Question: Can you provide the account number mentioned in the document?
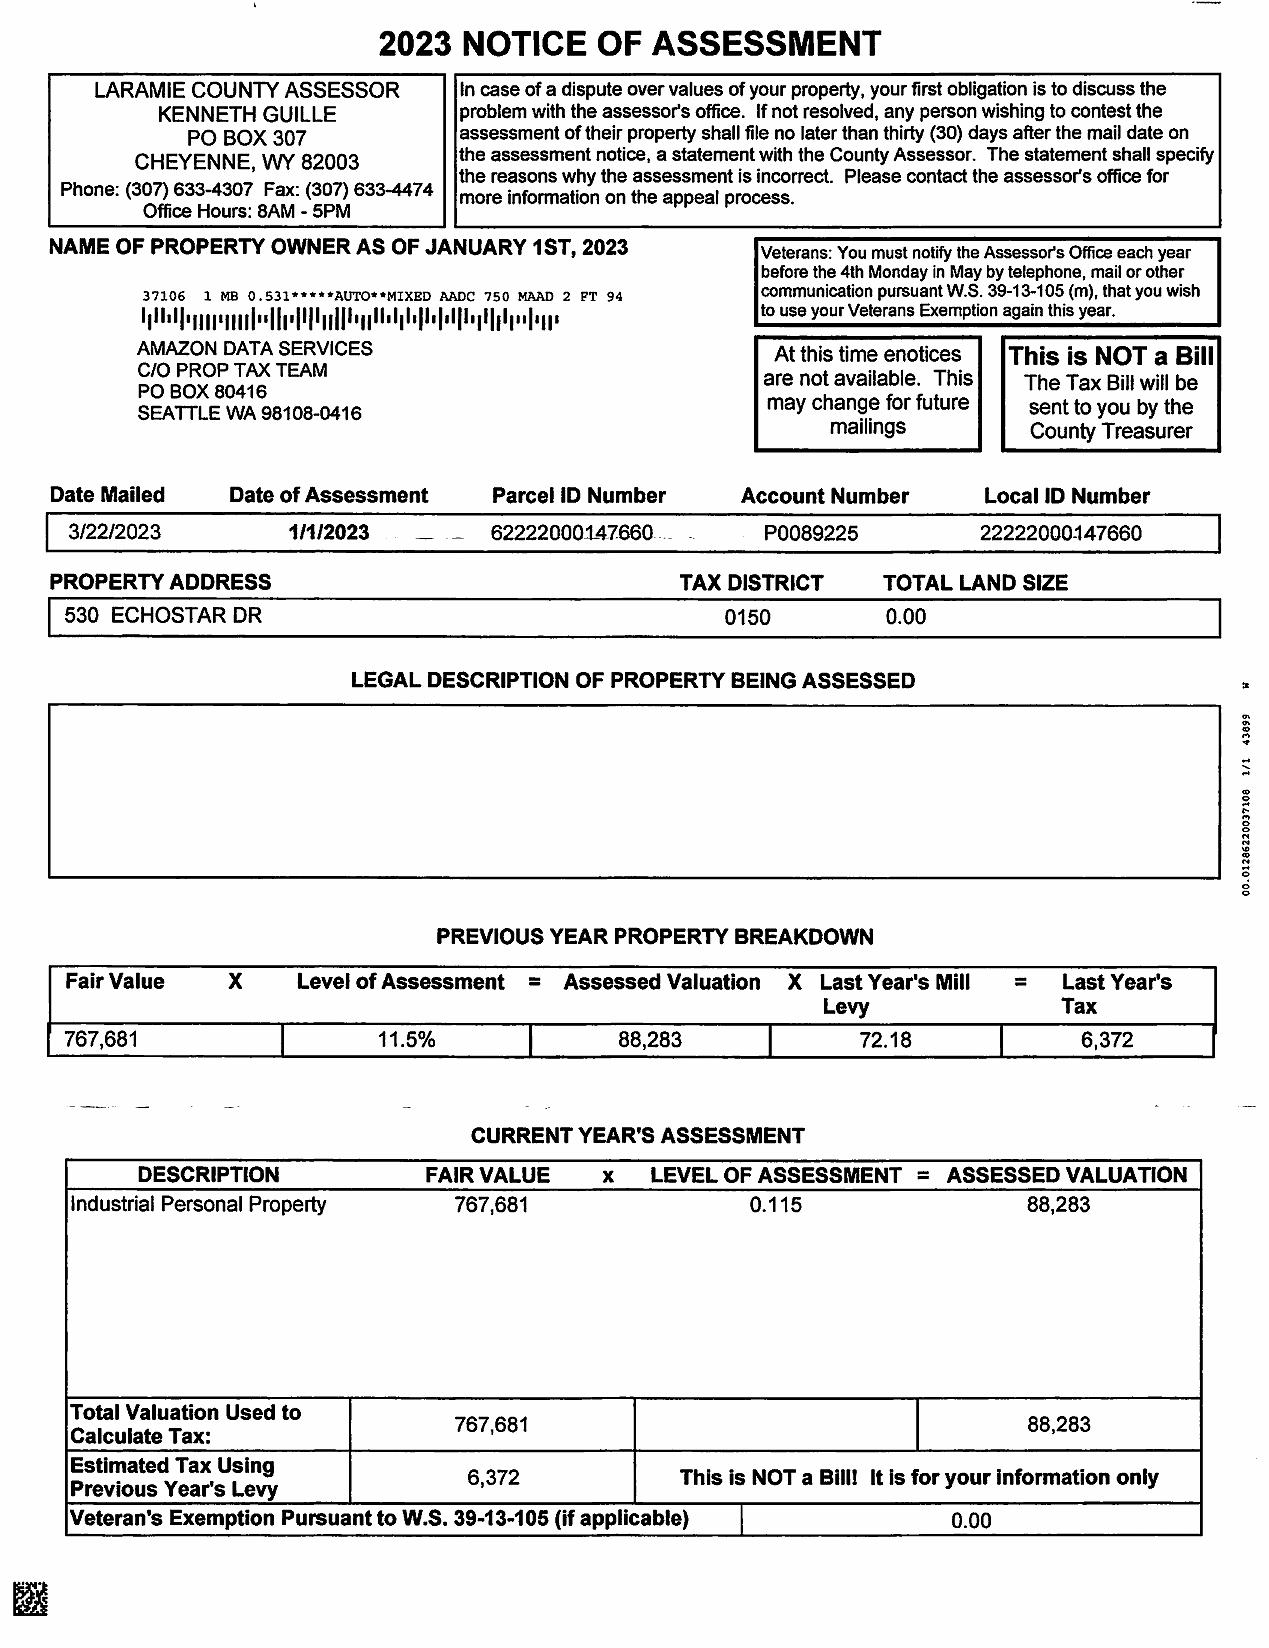
Answer: "P0089225"